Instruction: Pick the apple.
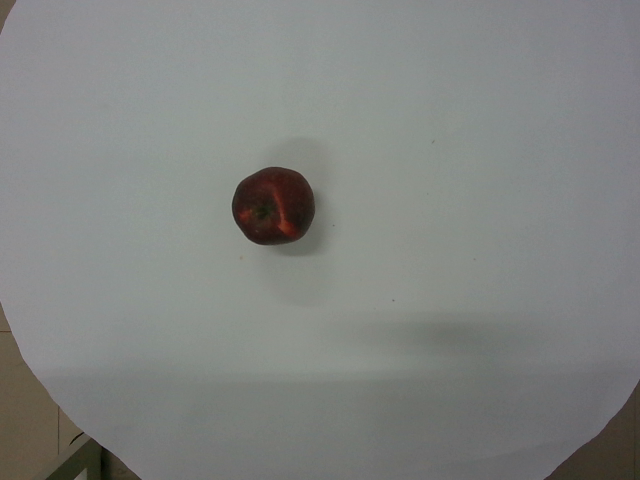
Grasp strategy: vertical